Question: What type of tax is indicated in the document, personal property or real estate?
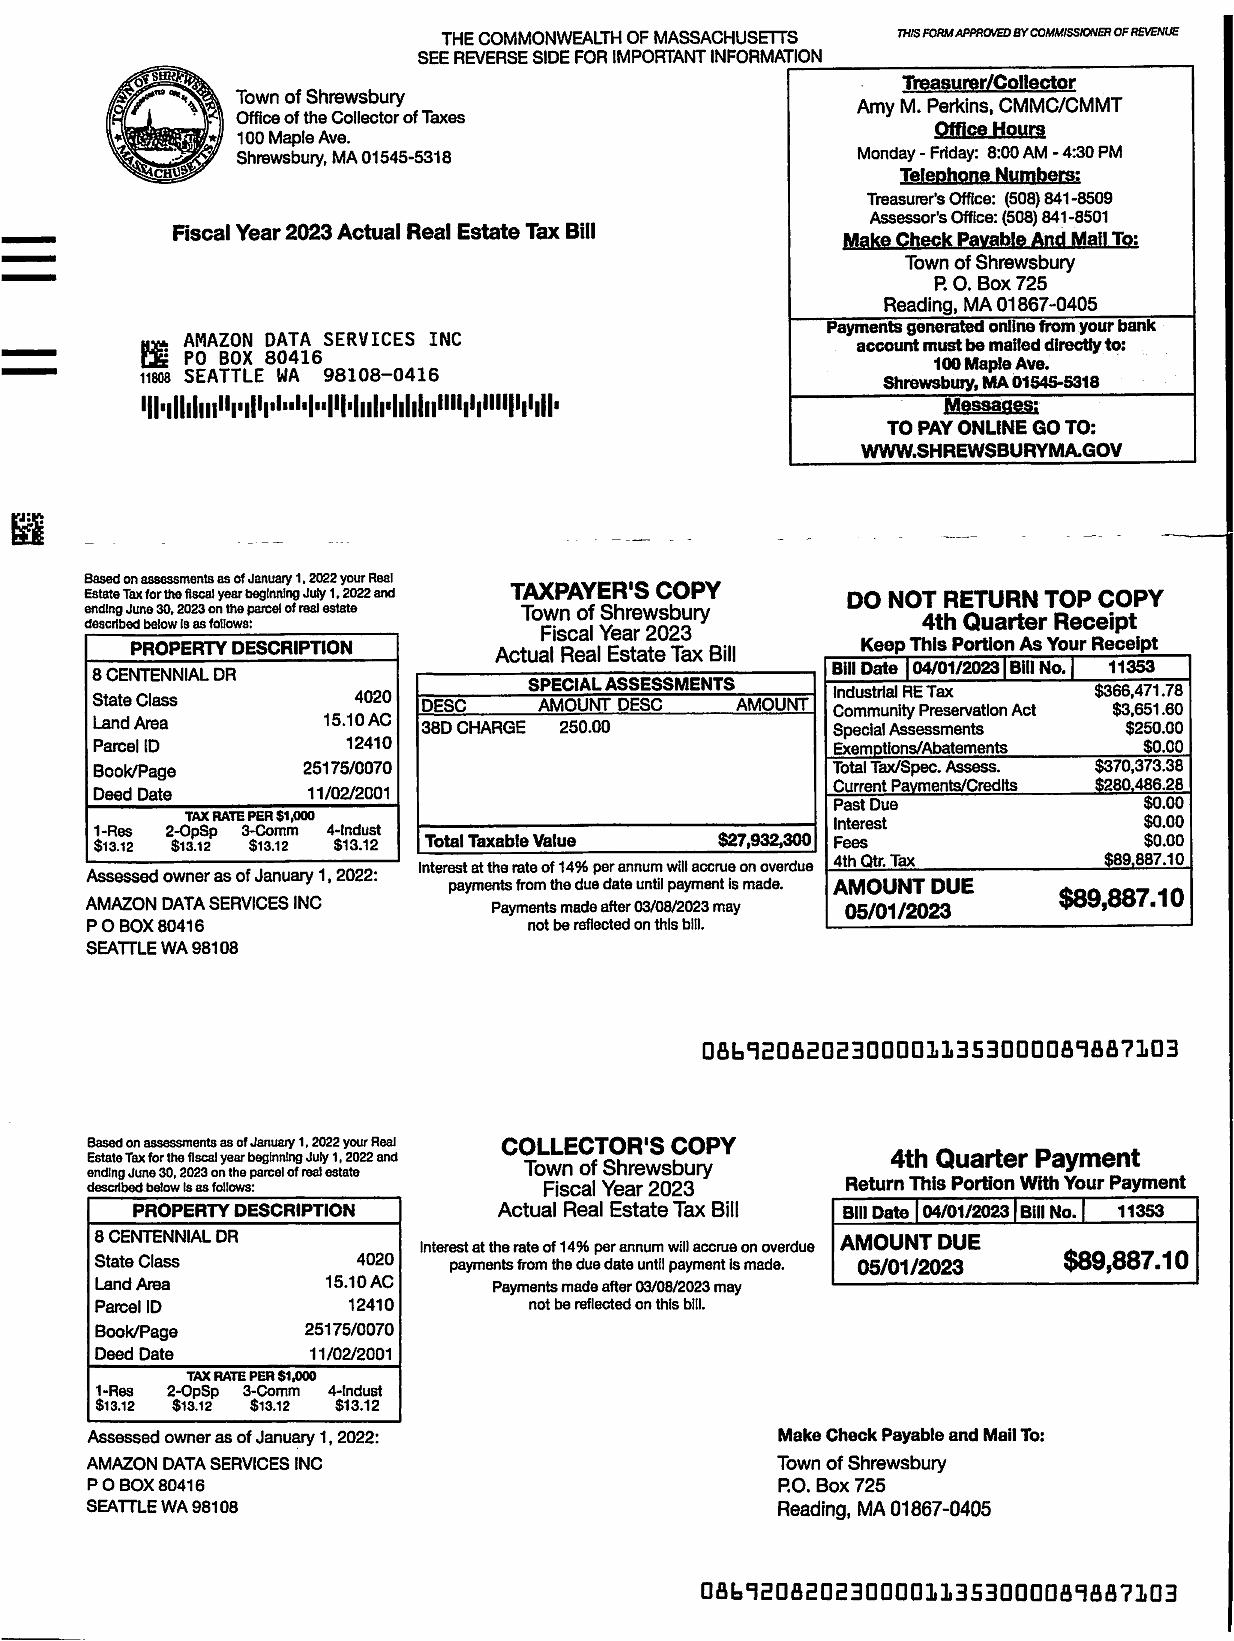
Answer: "Real Estate Tax"